Question: What type of tax is indicated in the document, personal property or real estate?
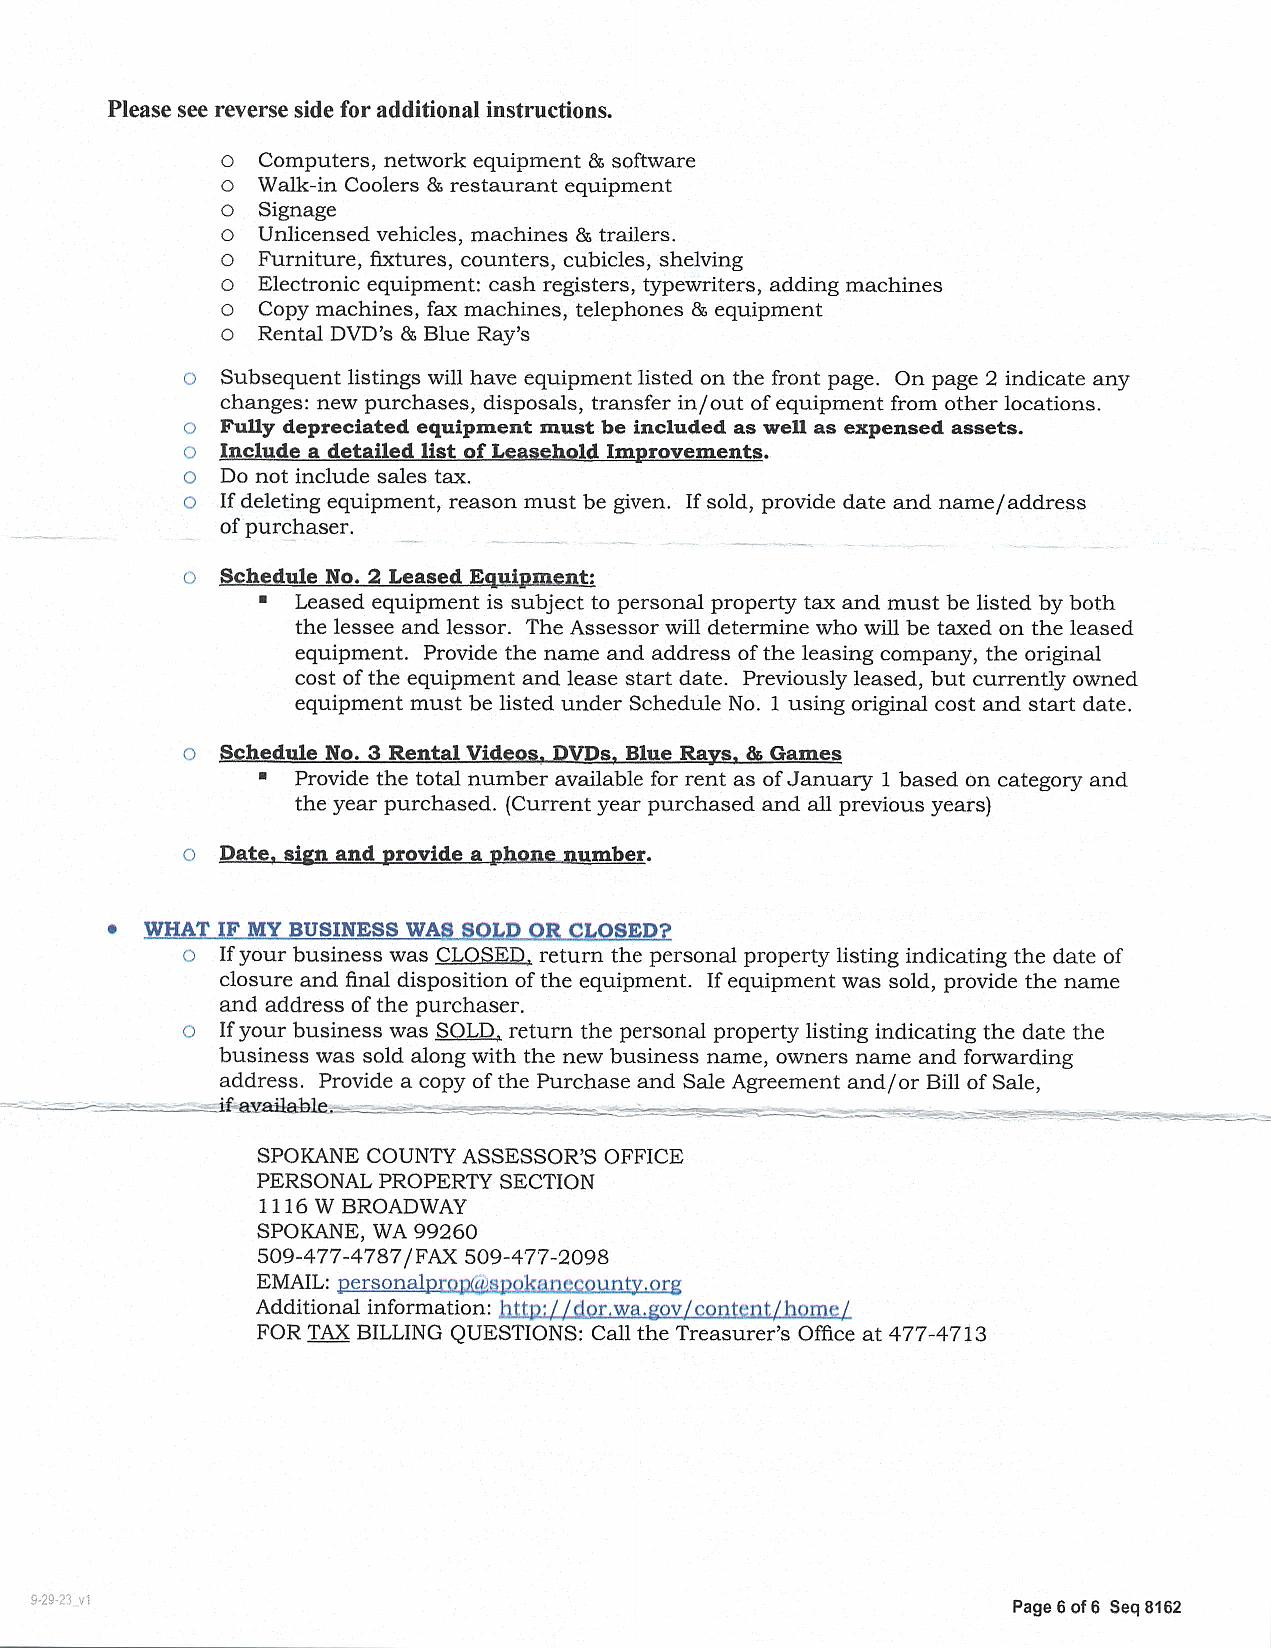
Answer: "Personal Property Tax"